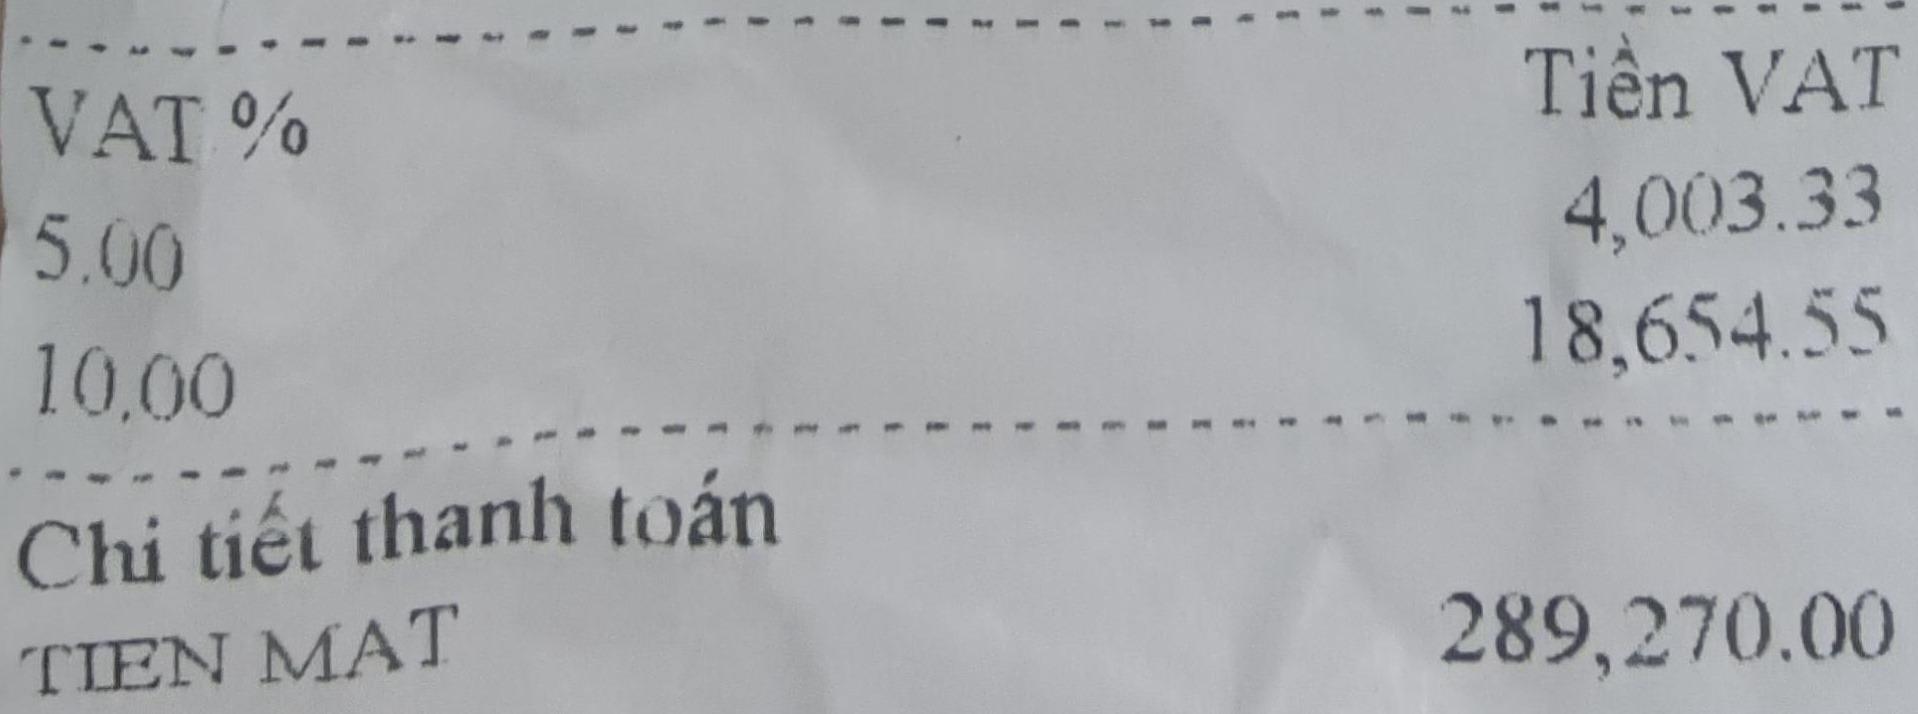
<table>
<tr>
<th>VAT %</th>
<th>Tiền VAT</th>
</tr>
<tr>
<td>5.00</td>
<td>4,003.33</td>
</tr>
<tr>
<td>10.00</td>
<td>18,654.55</td>
</tr>
</table>

Chi tiết thanh toán
TIEN MAT 289,270.00